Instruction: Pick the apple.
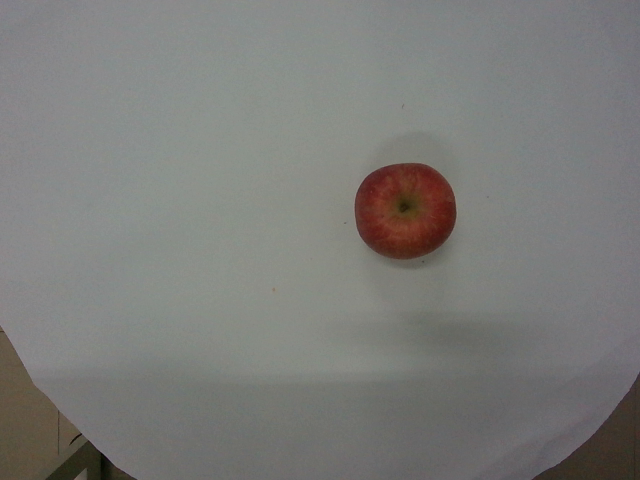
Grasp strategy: vertical